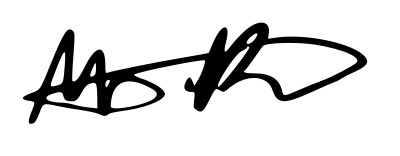
Signature of: anthony padilla